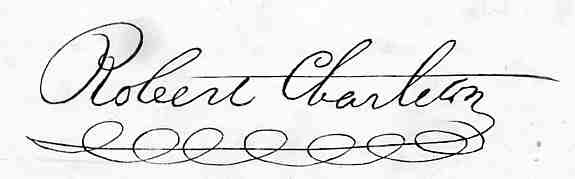
Signature of: robert charleton